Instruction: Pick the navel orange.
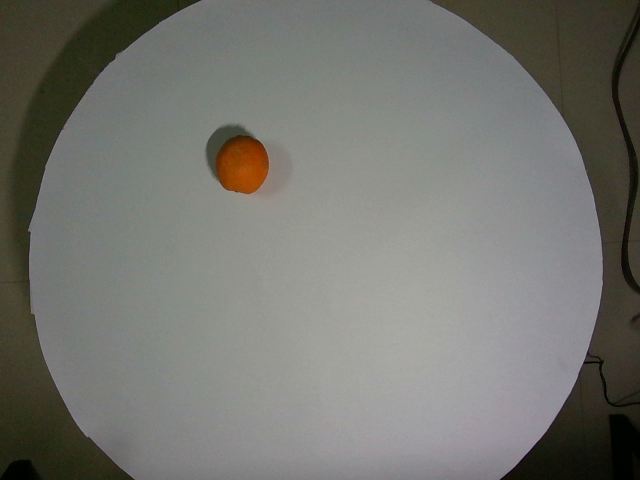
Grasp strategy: vertical